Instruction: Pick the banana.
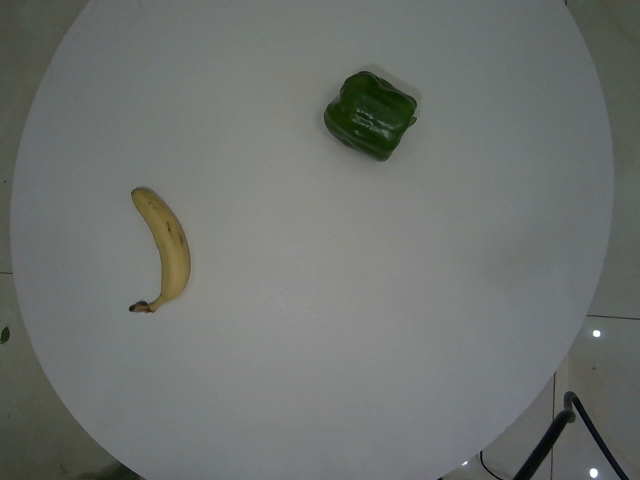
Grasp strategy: vertical